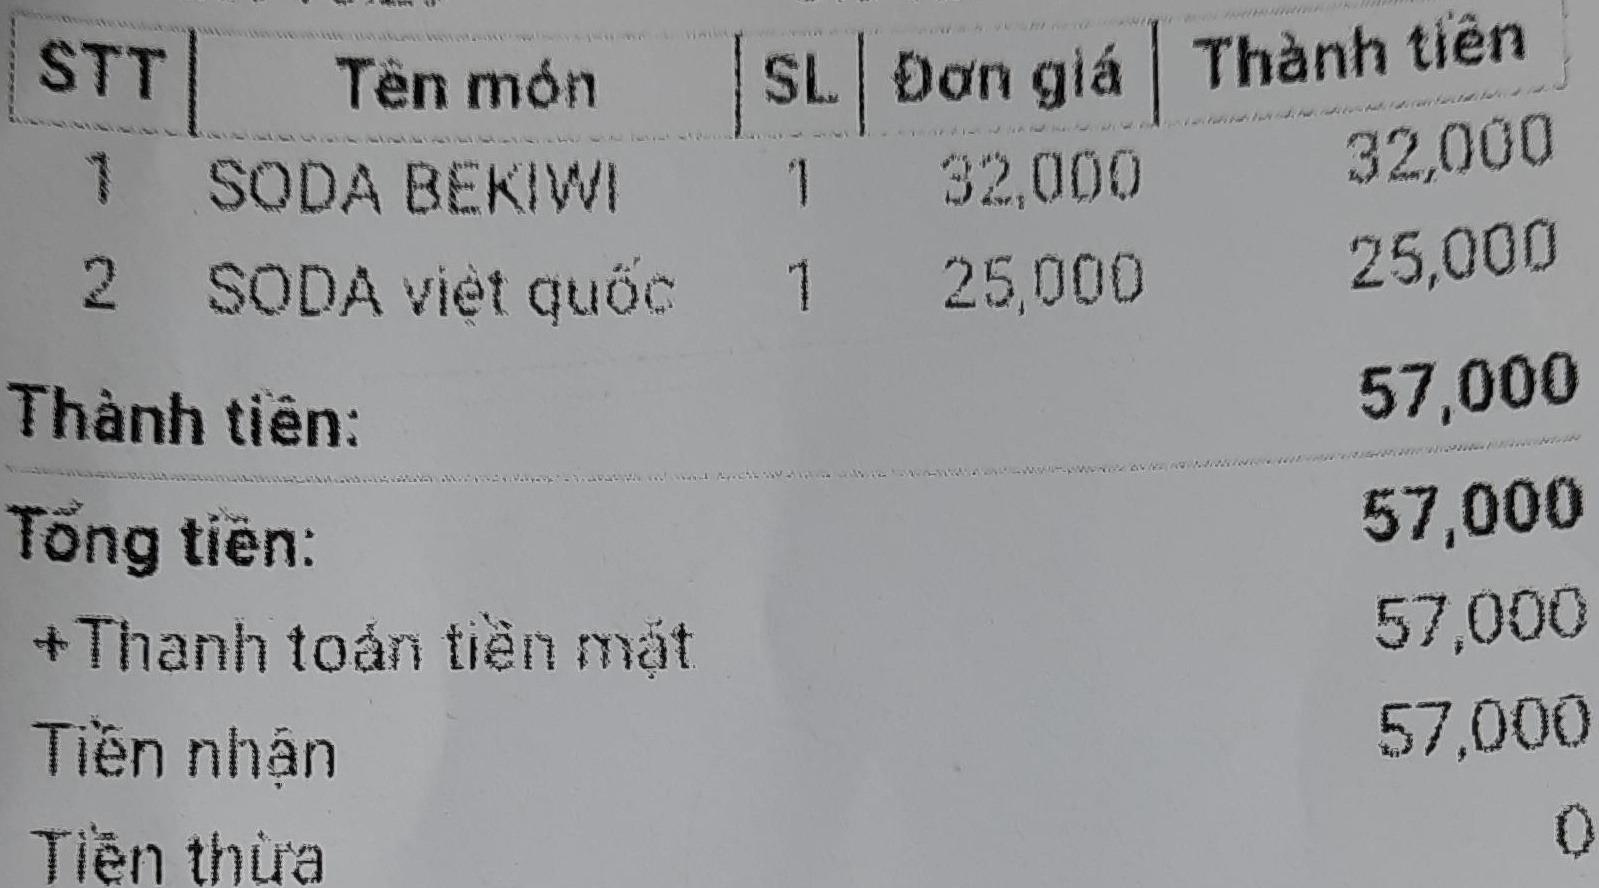
<table>
<tr>
<th>STT</th>
<th>Tên món</th>
<th>SL</th>
<th>Đơn giá</th>
<th>Thành tiền</th>
</tr>
<tr>
<td>1</td>
<td>SODA BEKIWI</td>
<td>1</td>
<td>32,000</td>
<td>32,000</td>
</tr>
<tr>
<td>2</td>
<td>SODA việt quốc</td>
<td>1</td>
<td>25,000</td>
<td>25,000</td>
</tr>
</table>

Thành tiền: 57,000
Tổng tiền: 57,000
+Thanh toán tiền mặt 57,000
Tiền nhận 57,000
Tiền thừa 0